Question: What type of tax is indicated in the document, personal property or real estate?
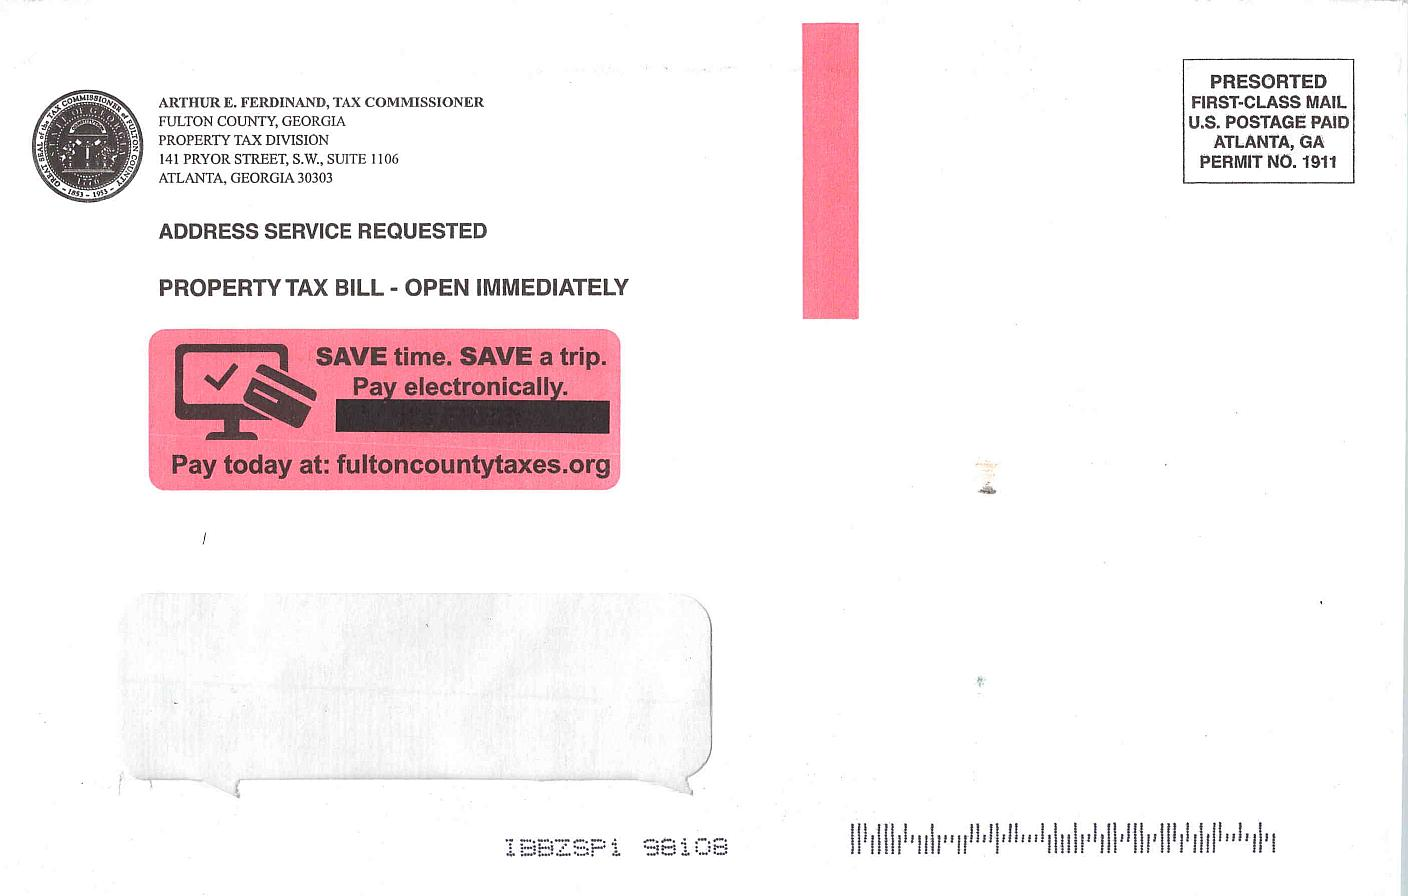
Answer: "Real Estate Tax"